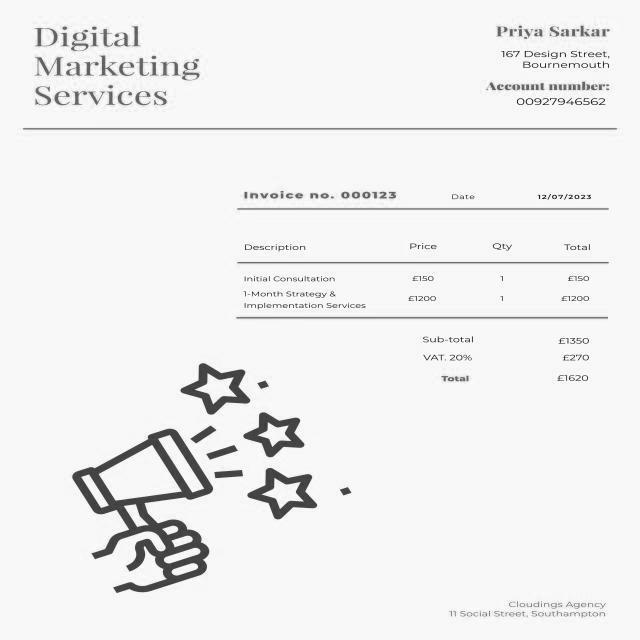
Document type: Invoice